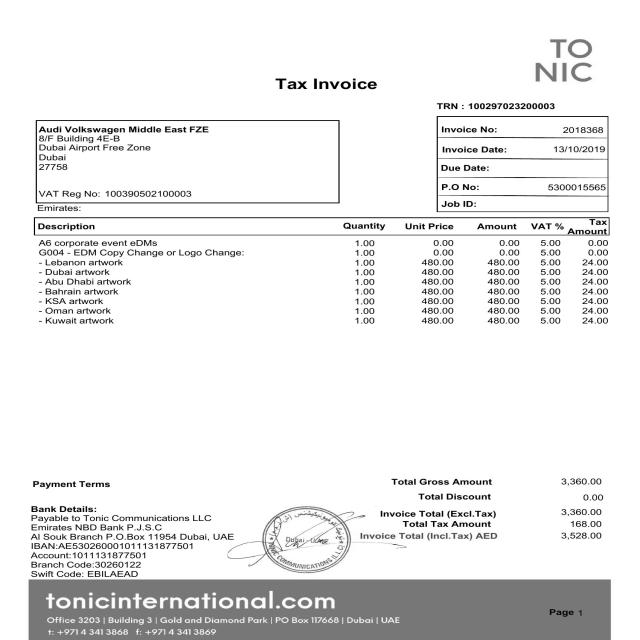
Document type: Invoice